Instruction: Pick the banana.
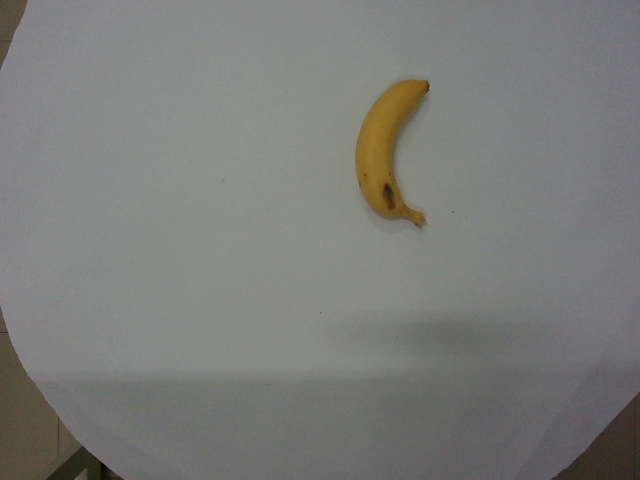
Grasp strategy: vertical